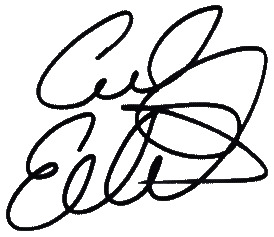
Signature of: carl edwards